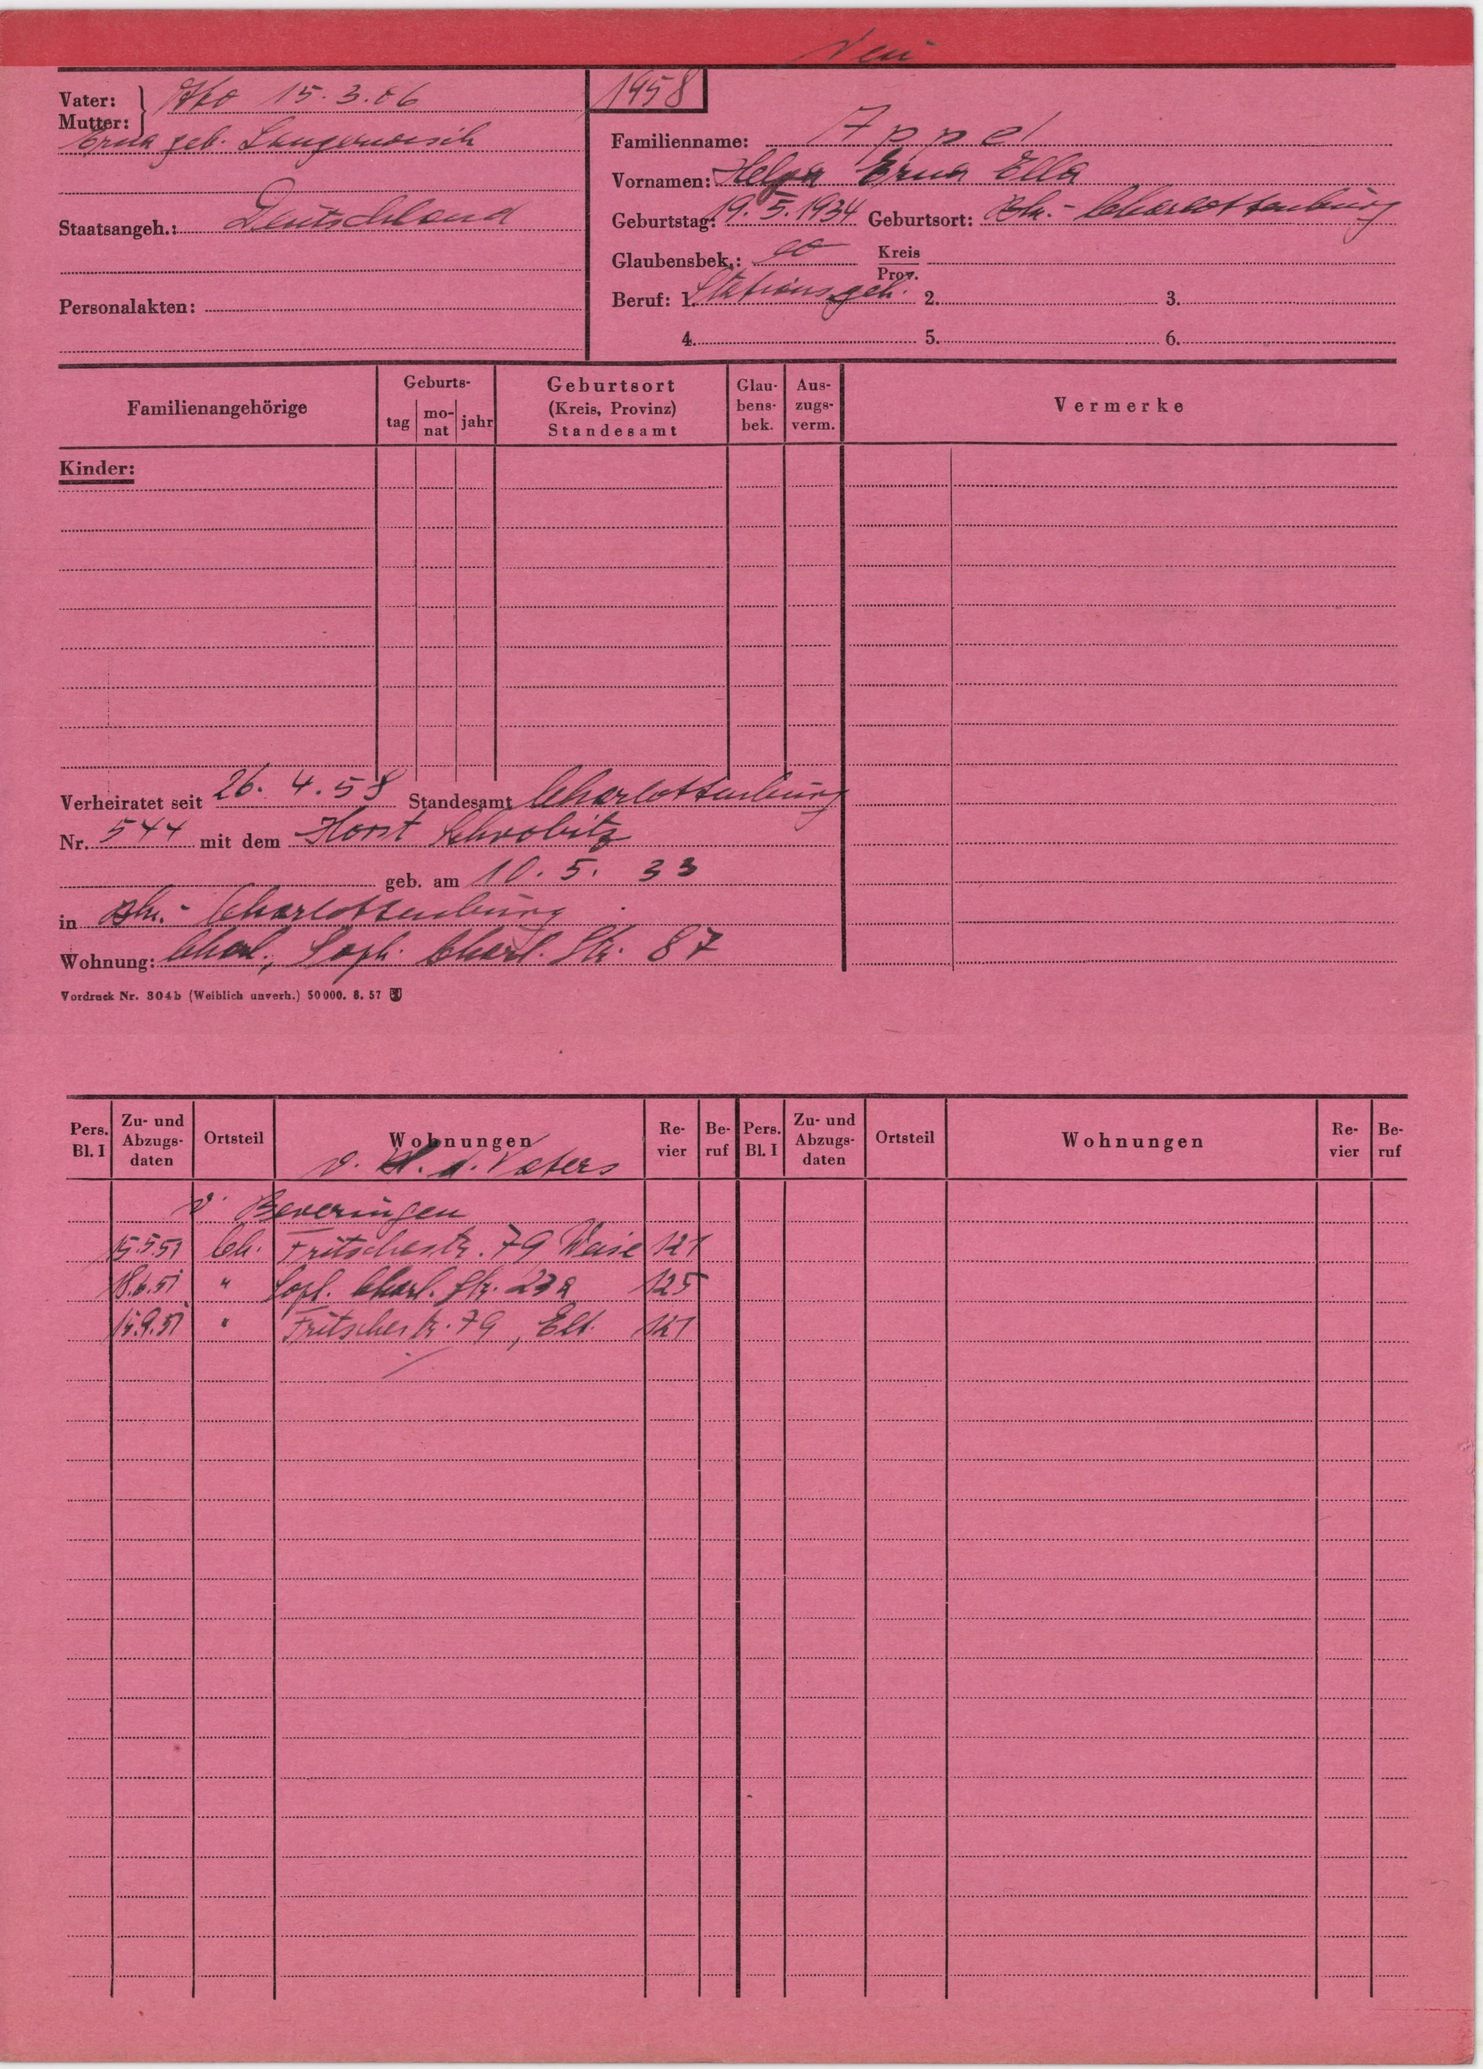
Appel